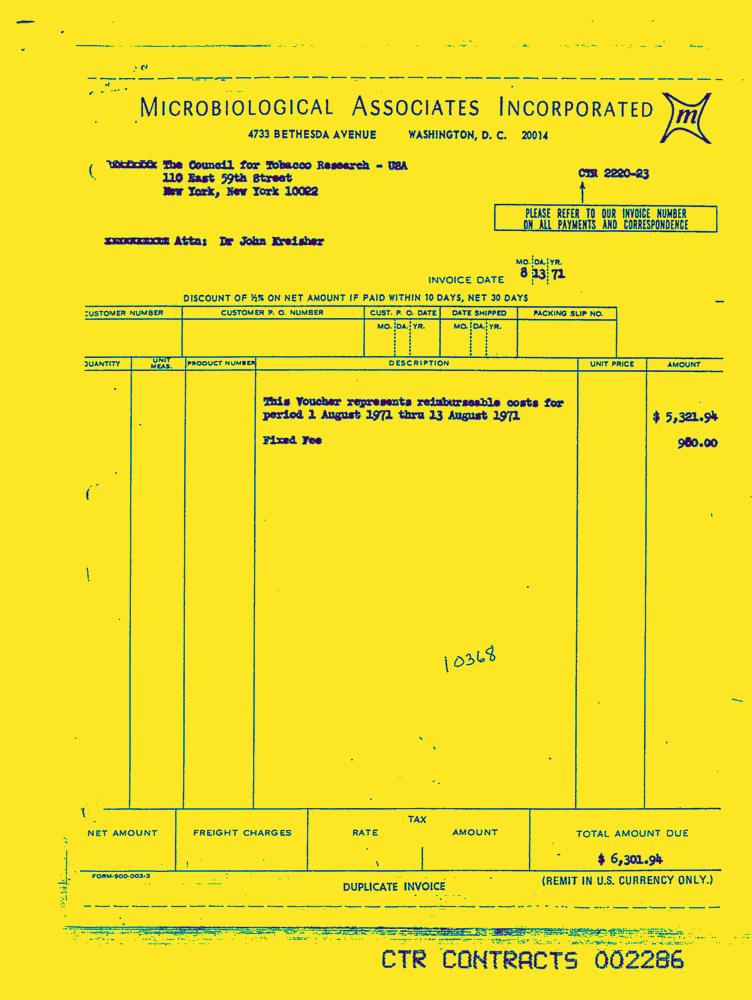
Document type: Invoice-Doc